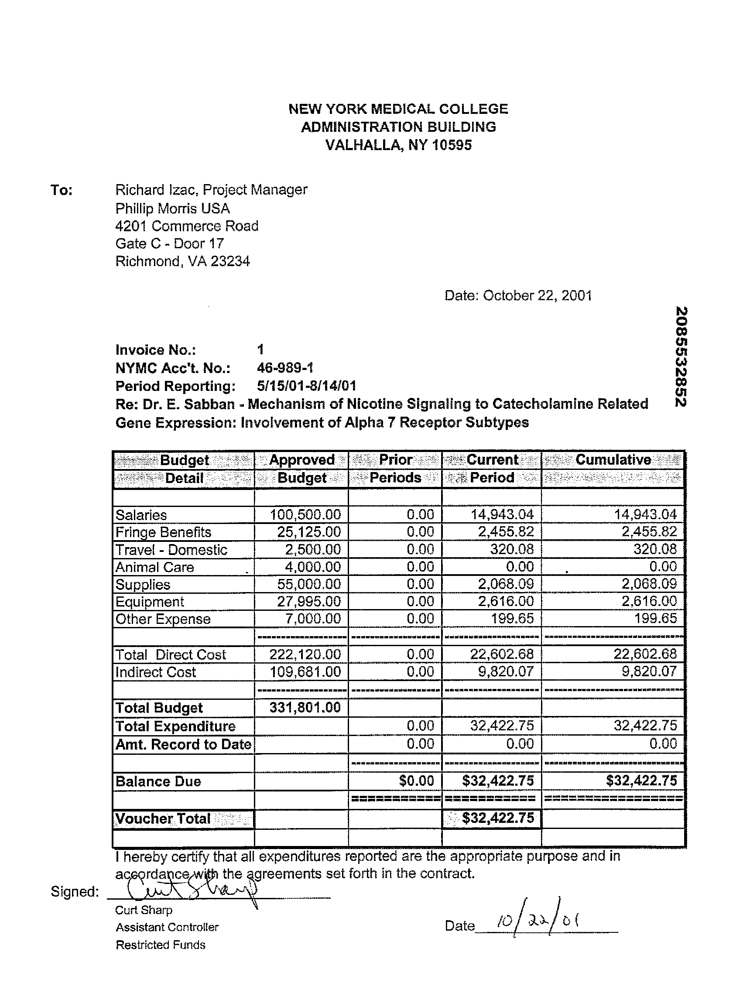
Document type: Invoice